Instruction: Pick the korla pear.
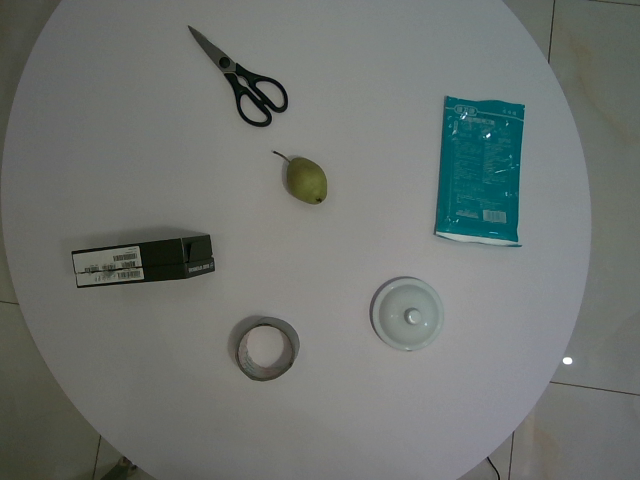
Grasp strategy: vertical